Question: What is the suspected problem?
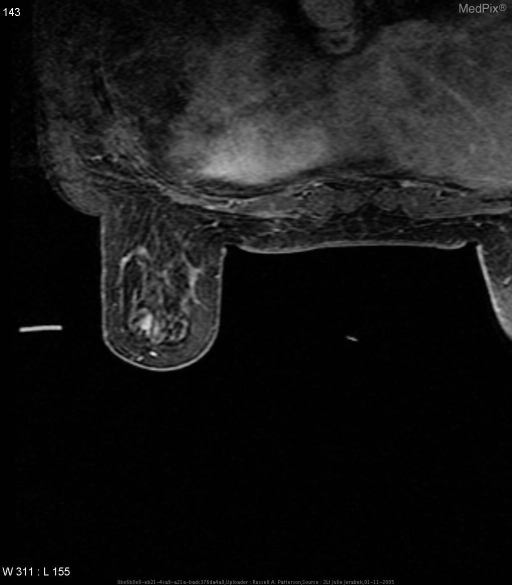
Answer: The findings suggest Image Findings: Breast MRI showed spiculated enhancing mass in anterior 1/3 of Left breast.. MRI of the breast shows needle for biopsy outside the breast. The patient might have a history of History (can include gestational age, or age in days, weeks, months): 59 y/o female with focal left breast pain x 2-3 months with increased risk by the Gail model.  Mammogram was normal.  Breast ultrasound was normal without any evidence of mass or cystic structure..